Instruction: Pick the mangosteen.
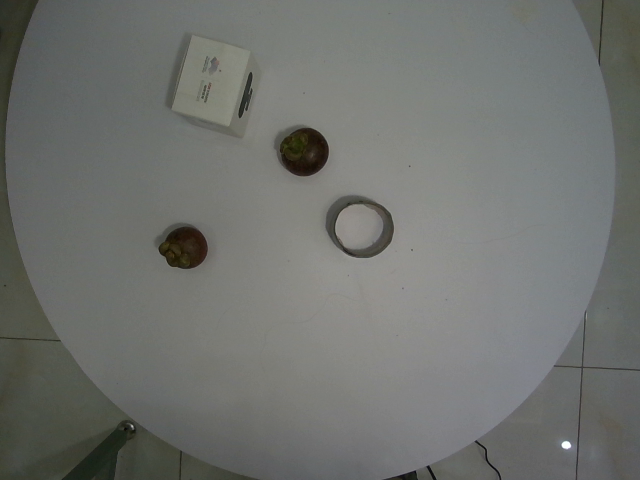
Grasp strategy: vertical